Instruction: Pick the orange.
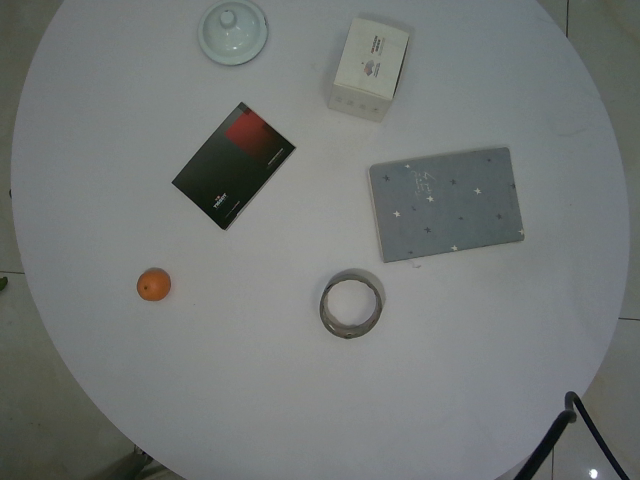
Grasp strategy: vertical